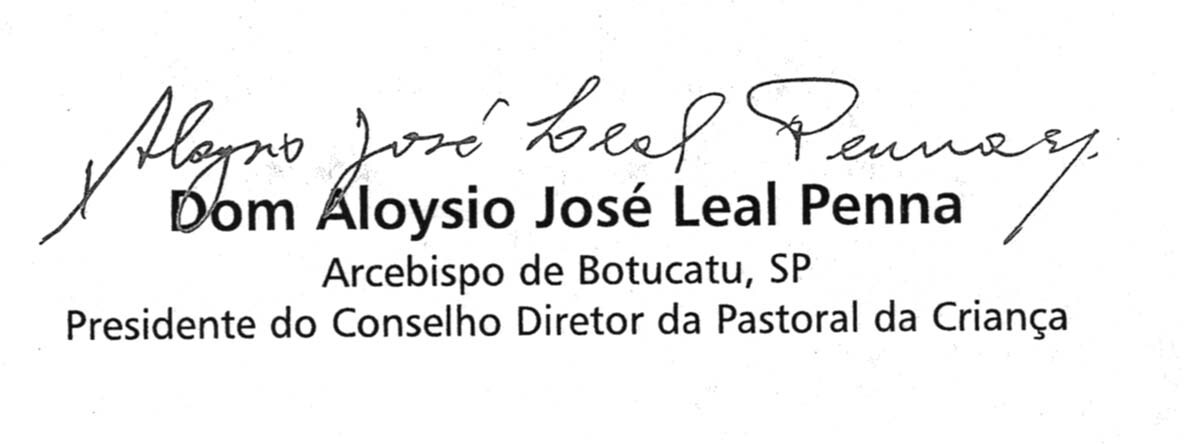
Signature of: aloysio josé leal penna